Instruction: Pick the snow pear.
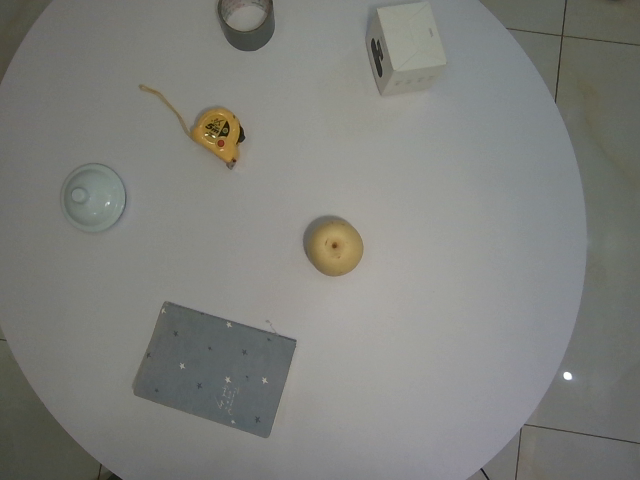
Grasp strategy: vertical